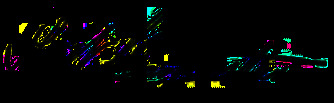
Signature of: francis w carpenter